Question: What jurisdiction, city, or county is the document associated with?
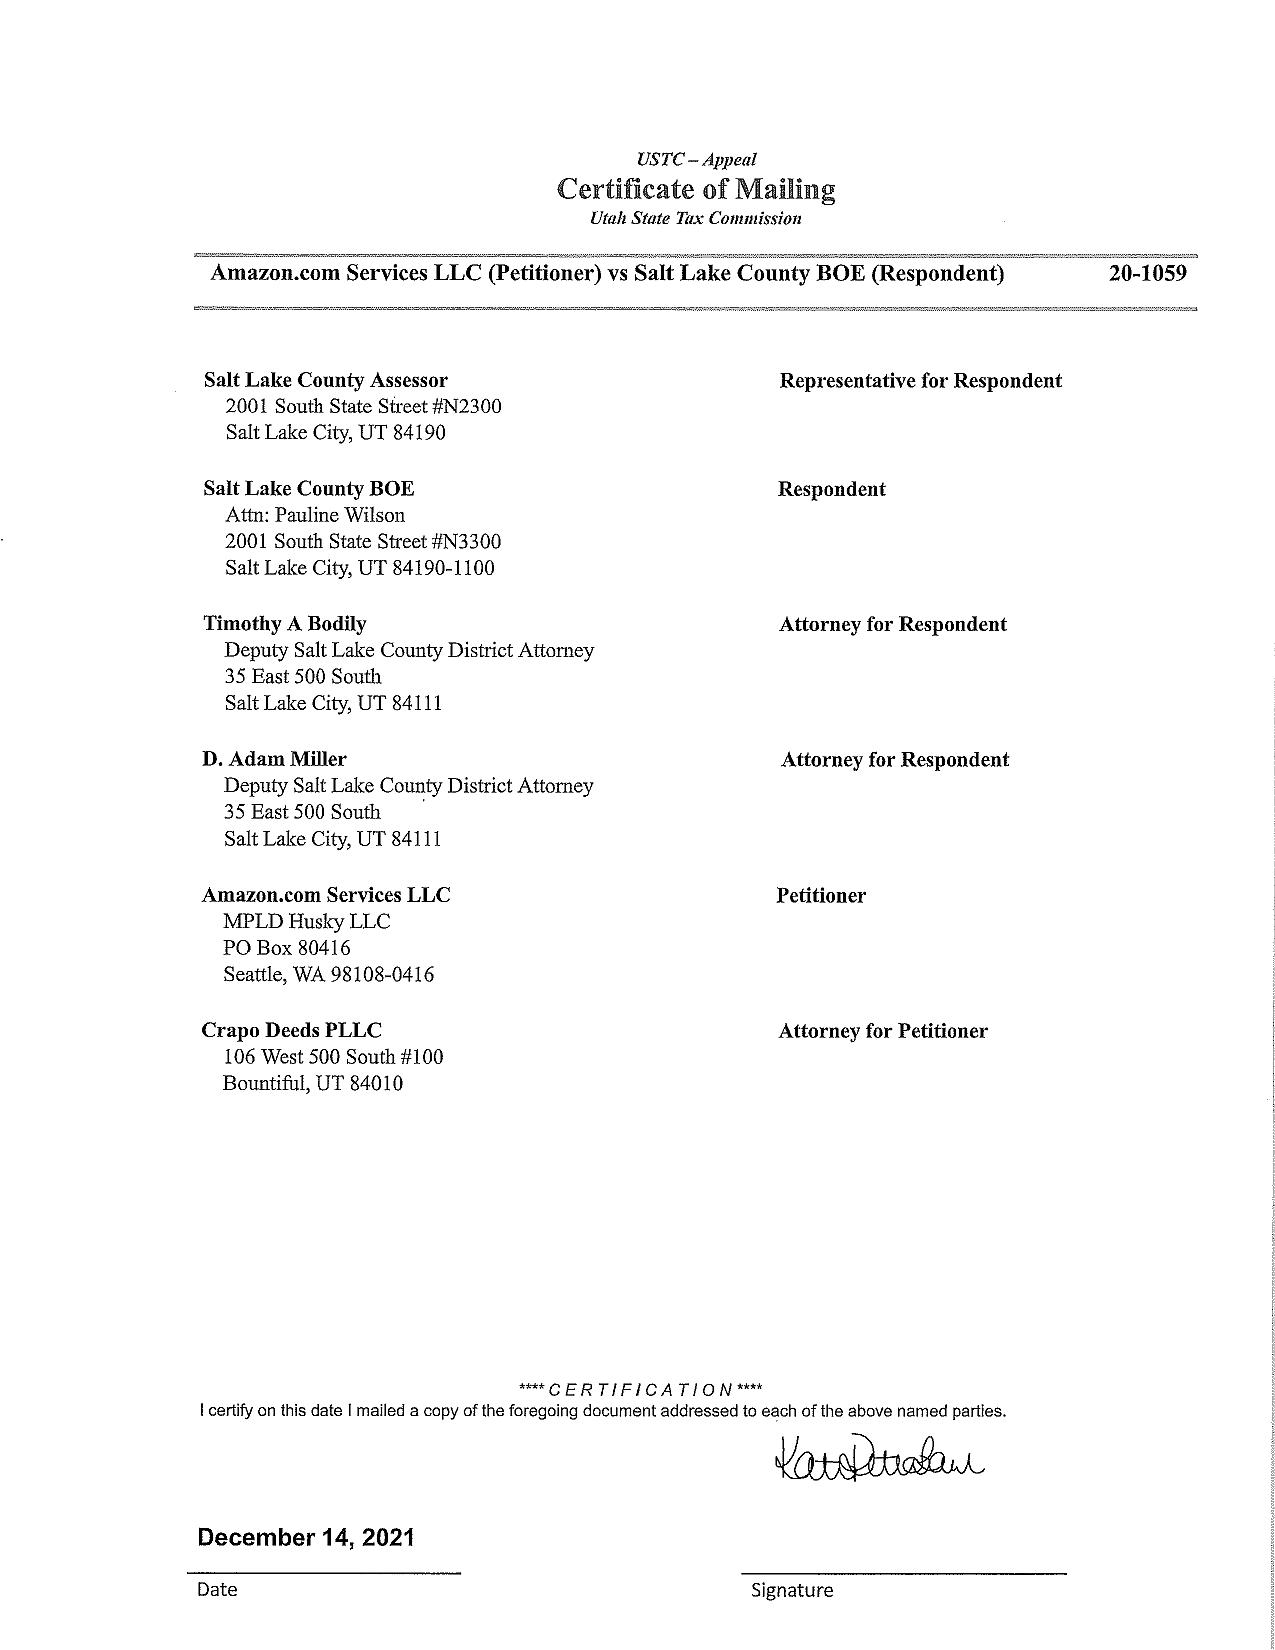
Answer: "Salt Lake County"